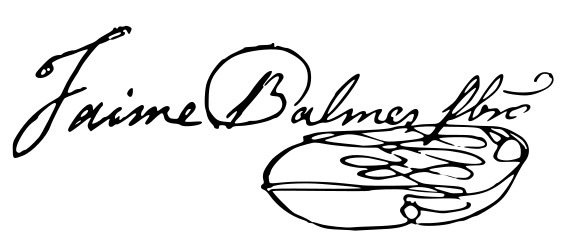
Signature of: jaime balmes